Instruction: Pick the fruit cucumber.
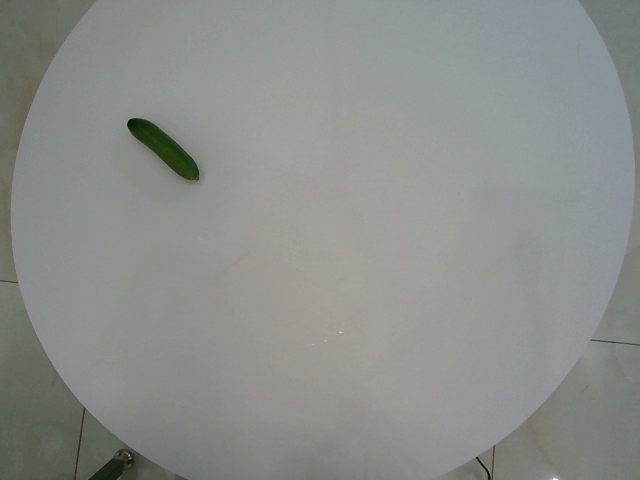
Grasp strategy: vertical